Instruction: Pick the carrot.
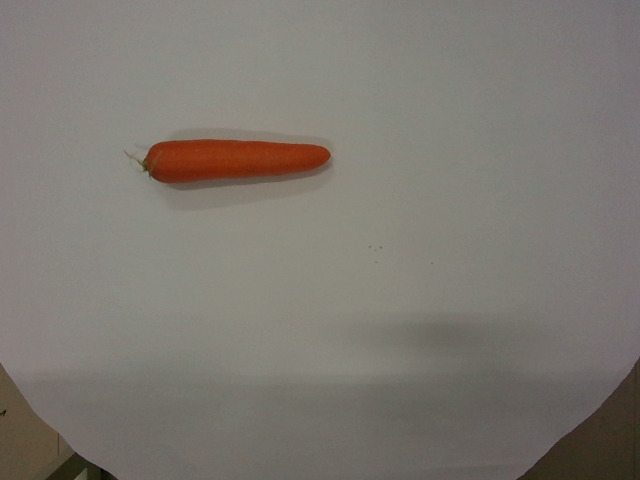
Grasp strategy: vertical